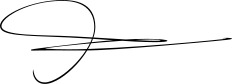
Signature of: mahmoud ahmadinejad